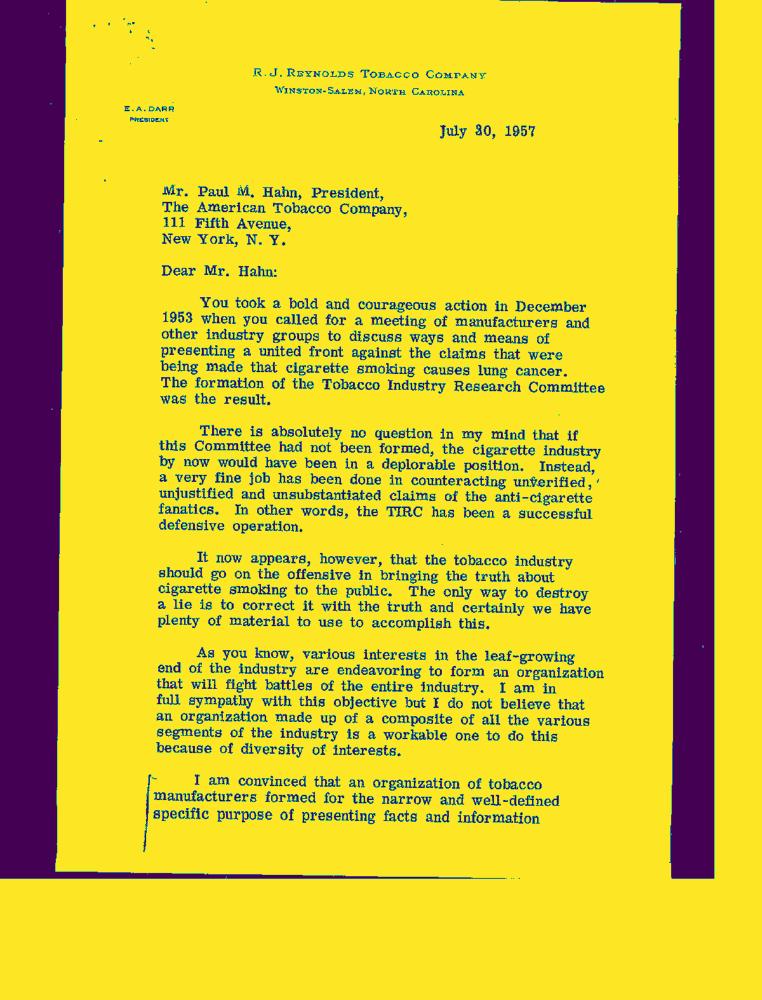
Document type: Letter-Doc